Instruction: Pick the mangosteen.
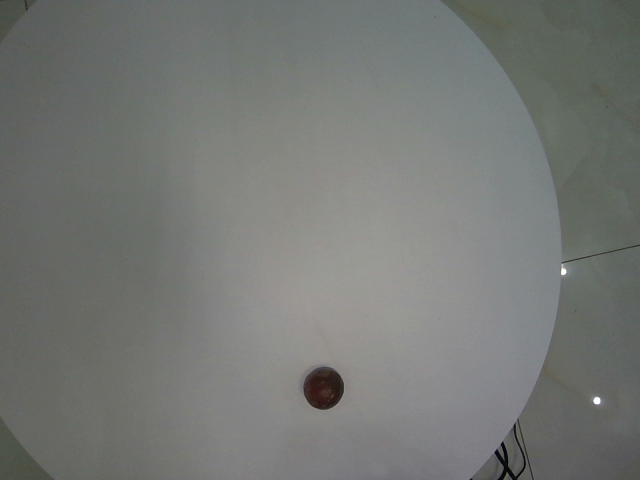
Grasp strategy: vertical